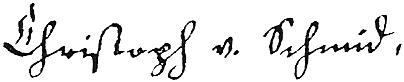
Signature of: christoph von schmid